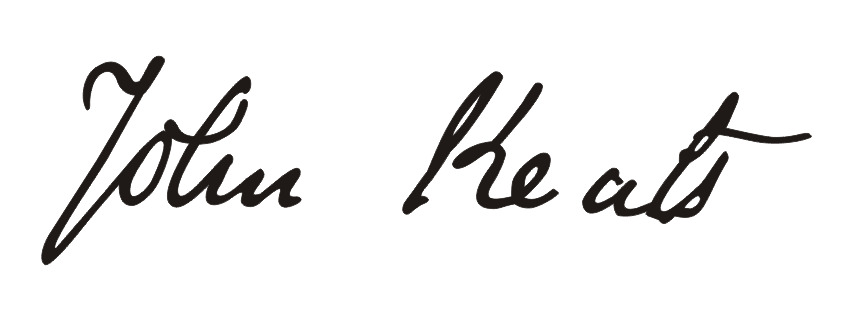
Signature of: john keats